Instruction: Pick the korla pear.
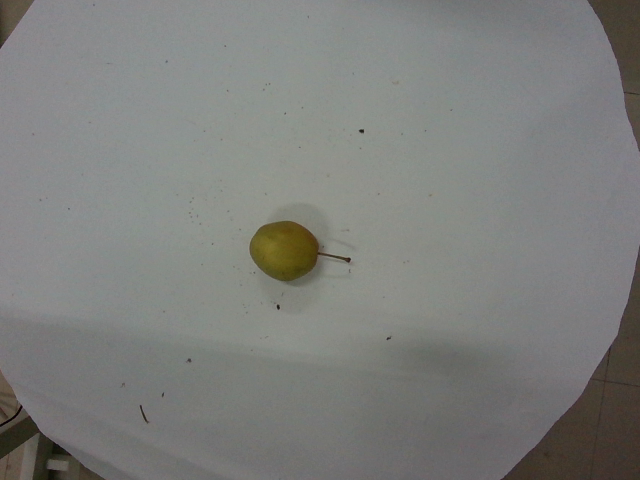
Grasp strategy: vertical